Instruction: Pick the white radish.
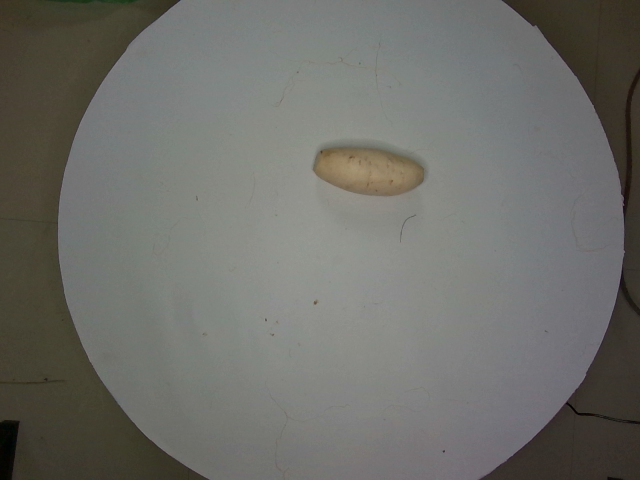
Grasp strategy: vertical